Question: What is the estimated tax bill amount according to the document?
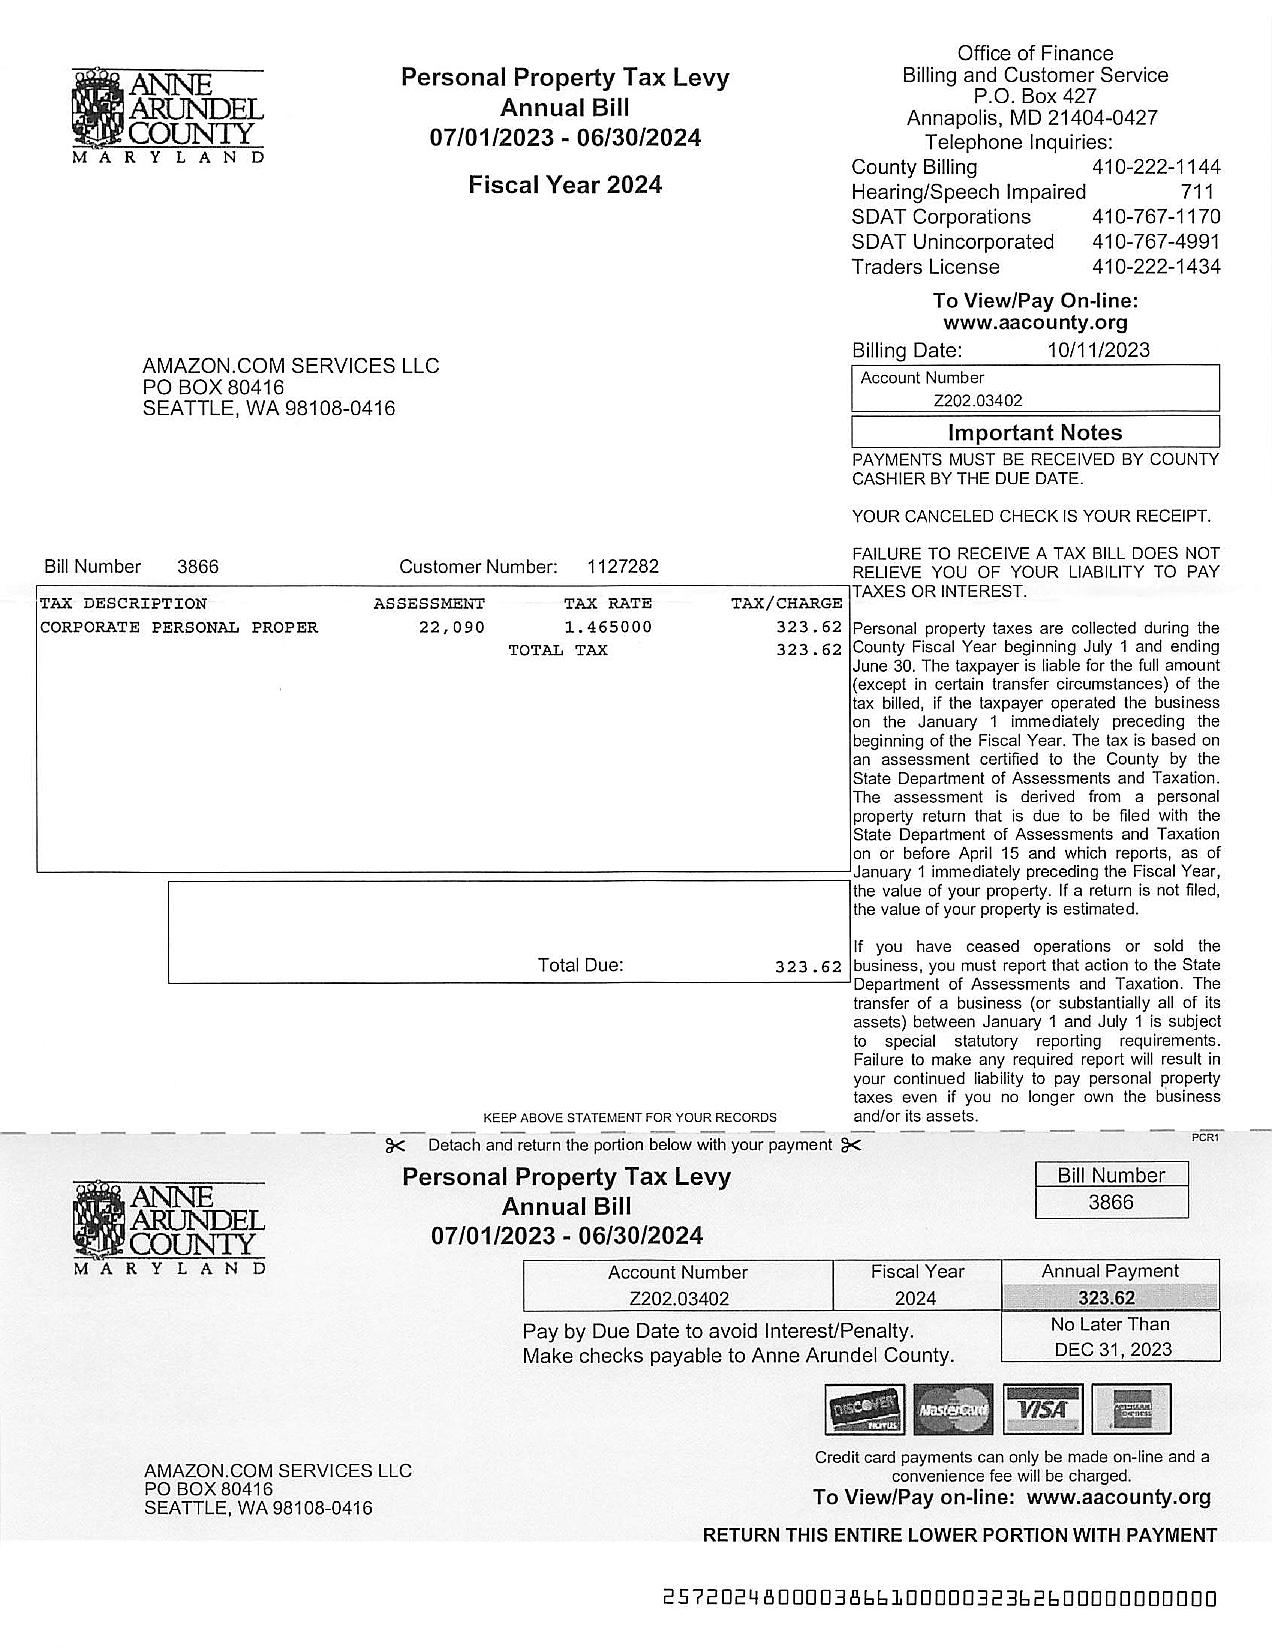
Answer: "323.62"